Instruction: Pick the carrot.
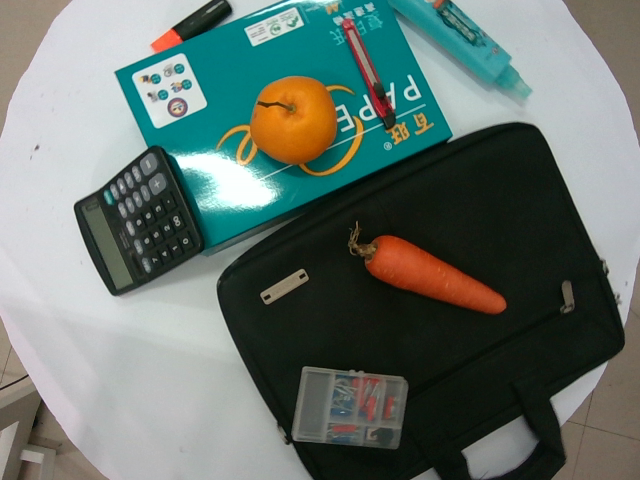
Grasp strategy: vertical